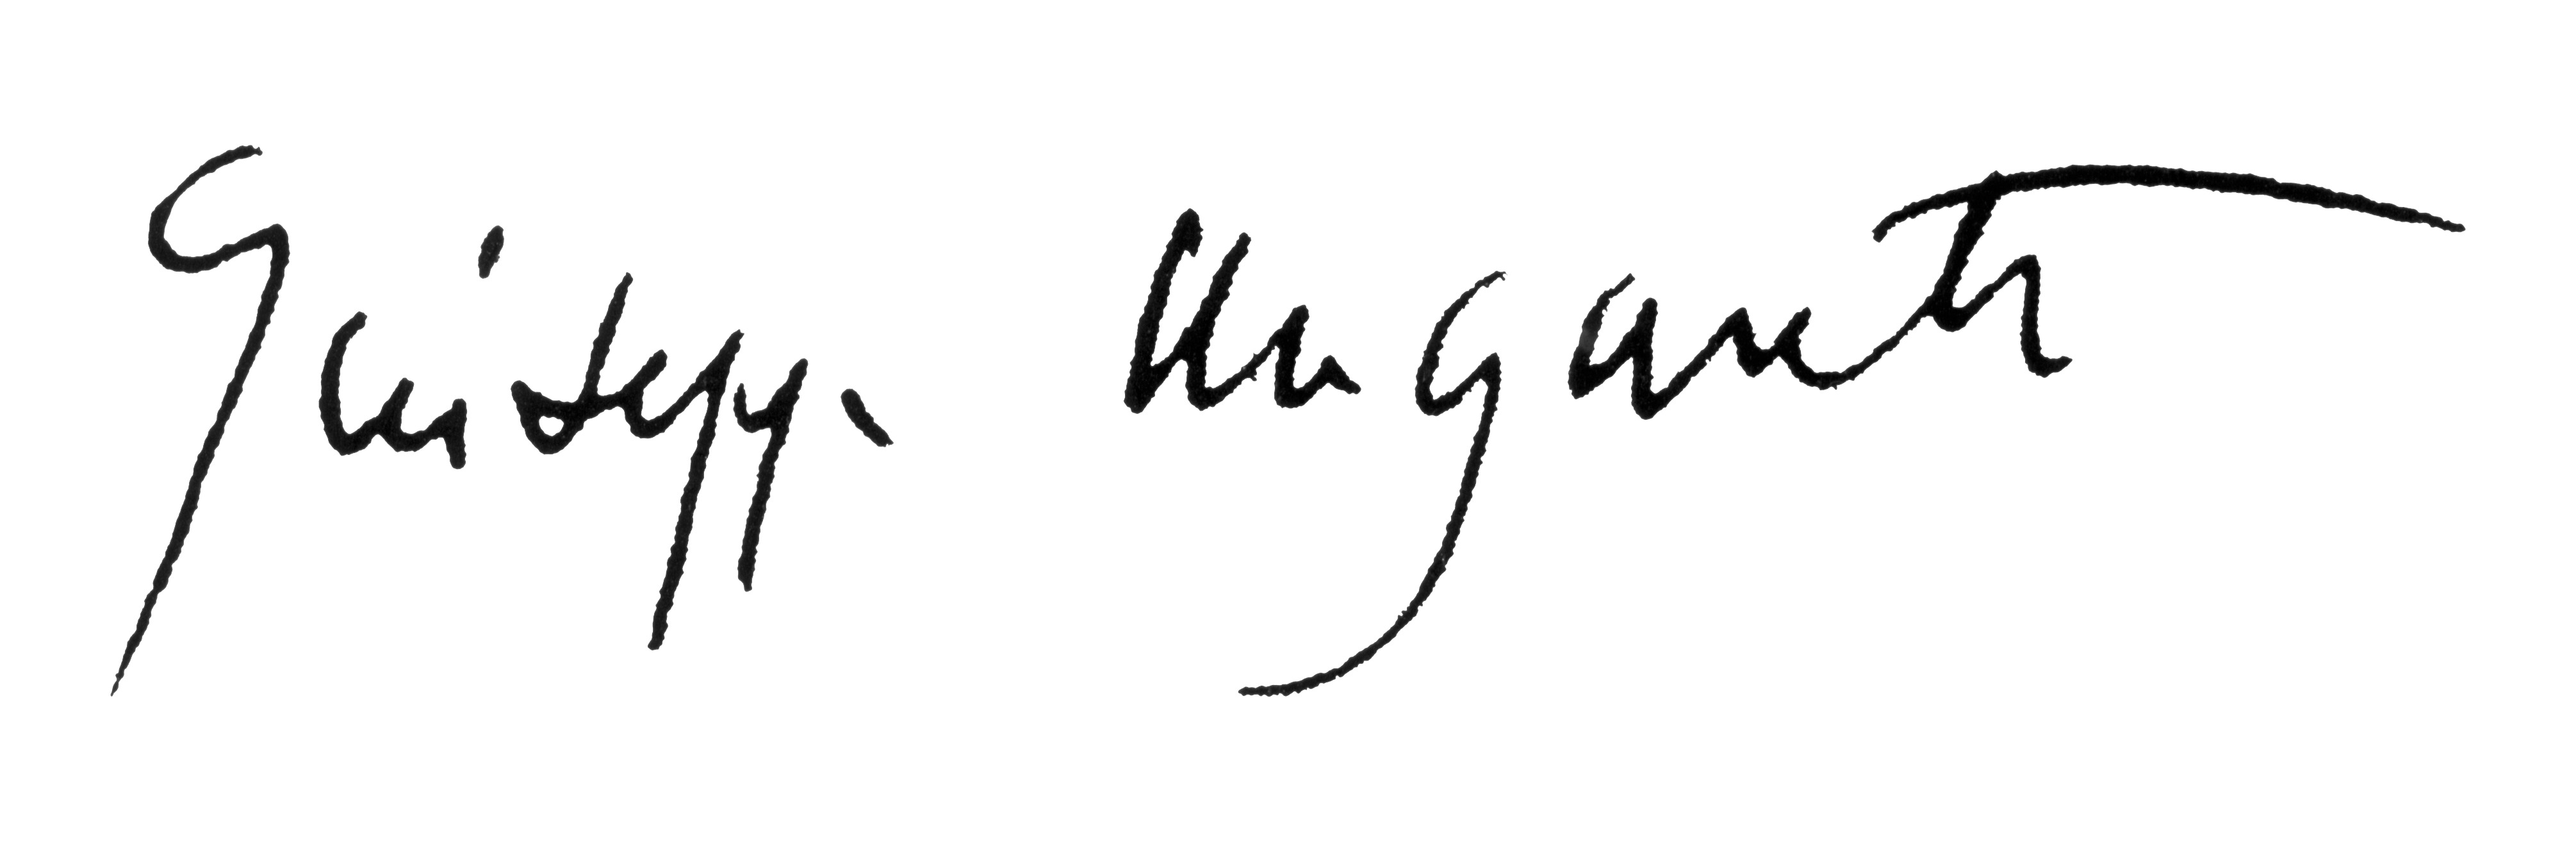
Signature of: giuseppe ungaretti